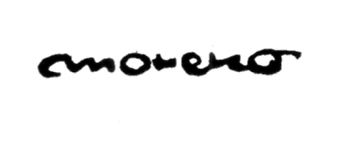
Signature of: arturo moreno